Question: Describe the condition in detail:
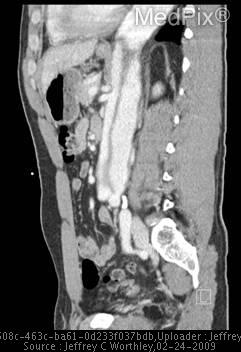
Answer: The disease is discussed as: Aortic dissection represents a spectrum of processes in which blood enters the media layer of the aortic wall and splits it in a longitudinal fashion.  Most dissections are spontaneous and occur in the setting of acquired or inherited degeneration of the aortic media, medial necrosis.  This occurs most commonly as an acquired lesion in mid-old age hypertensive patients.  Spontaneous dissections almost exclusively originate in the thoracic aorta and secondarily involve the abdominal aorta by extension from above.  Aortic dissection results in the separation of two lumens by an intimal flap.  The false lumen represents the space created by the splitting of the aortic wall; the true lumen represents the native aortic lumen.  In chronic dissections the false channel may become aneurysmal.

•  Clinical findings:
-chest or back pain, 80-90%
-aortic insufficiency
-blood pressure discrepancies between extremities
-neurologic deficits
-ischemic extremity
-pulse deficits

•  Associated conditions/diseases:
-hypertension (most common)
-collagen disorders, ex. Marfan’s, Ehlers-Danlos
-congenital, ex. Aortic coarctation, bicuspid or unicuspid  valve
-pregnancy
-collagen vascular disease

•  Classification:
-Stanford:
	Type A: involves at least ascending aorta; surgical treatment, 60%
	Type B: limited to descending aorta; medical treatment, 40%
-DeBakey:
	Type I: ascending and descending; surgical treatment, 50%
	Type II: ascending only; surgical treatment, 10%
	Type III: descending only; medical treatment, 40%

< ================================= >
CT for diagnosis of Acute Chest Pain - http://radiology.rsna.org/content/252/2/332.full
< ================================= >
Mideast Envoy Richard Holbrook died from an aortic dissection in December of 2010.
•  http://en.wikipedia.org/wiki/Richard_Holbrooke
•  http://www.cnn.com/2010/US/12/11/richard.holbrooke.obit/
•  http://www.foxnews.com/topics/politics/obama-administration/richard-holbrooke.htm